Question: In what way does the history help explain the case?
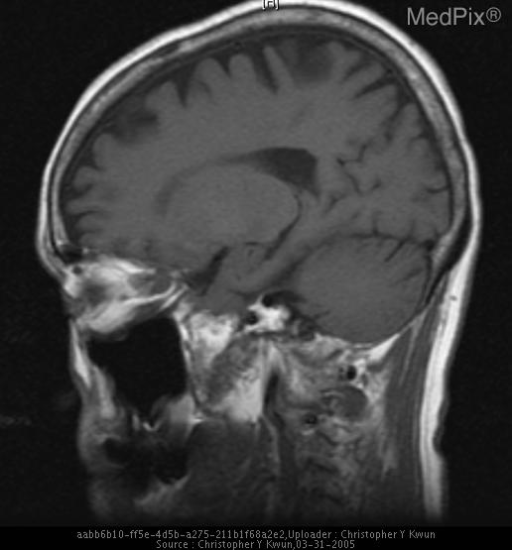
Answer: The patient's history of 70 year old female for follow up follow up tumor. is key in understanding the case.